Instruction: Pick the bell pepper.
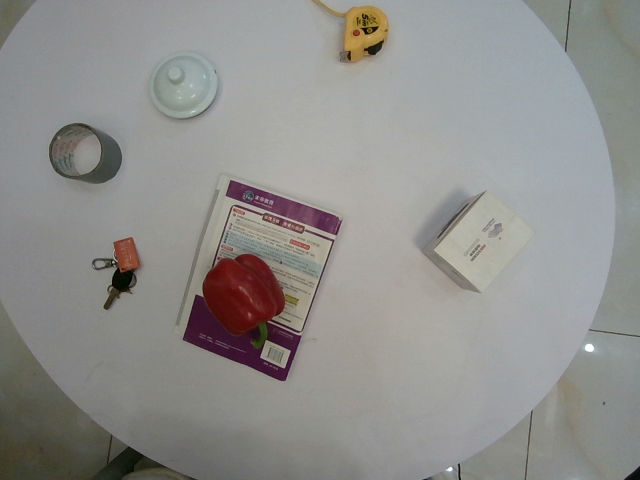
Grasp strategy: vertical